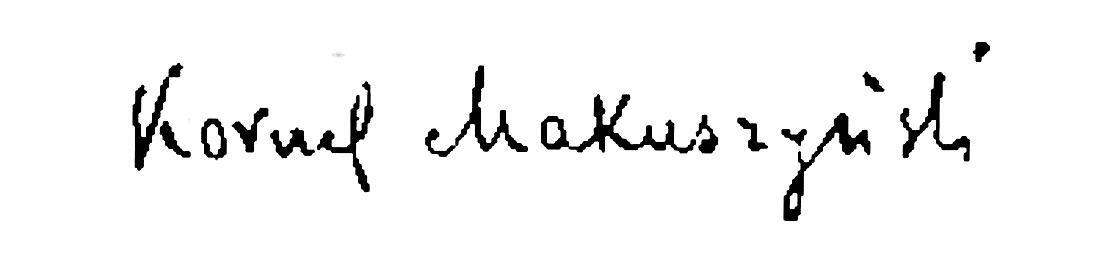
Signature of: kornel makuszyński